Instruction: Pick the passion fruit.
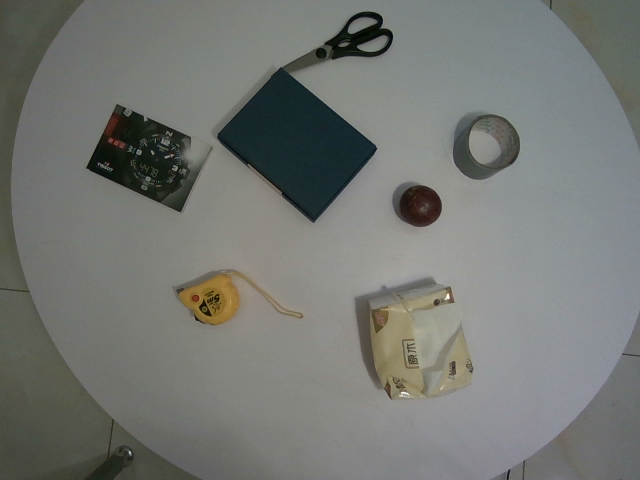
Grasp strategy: vertical